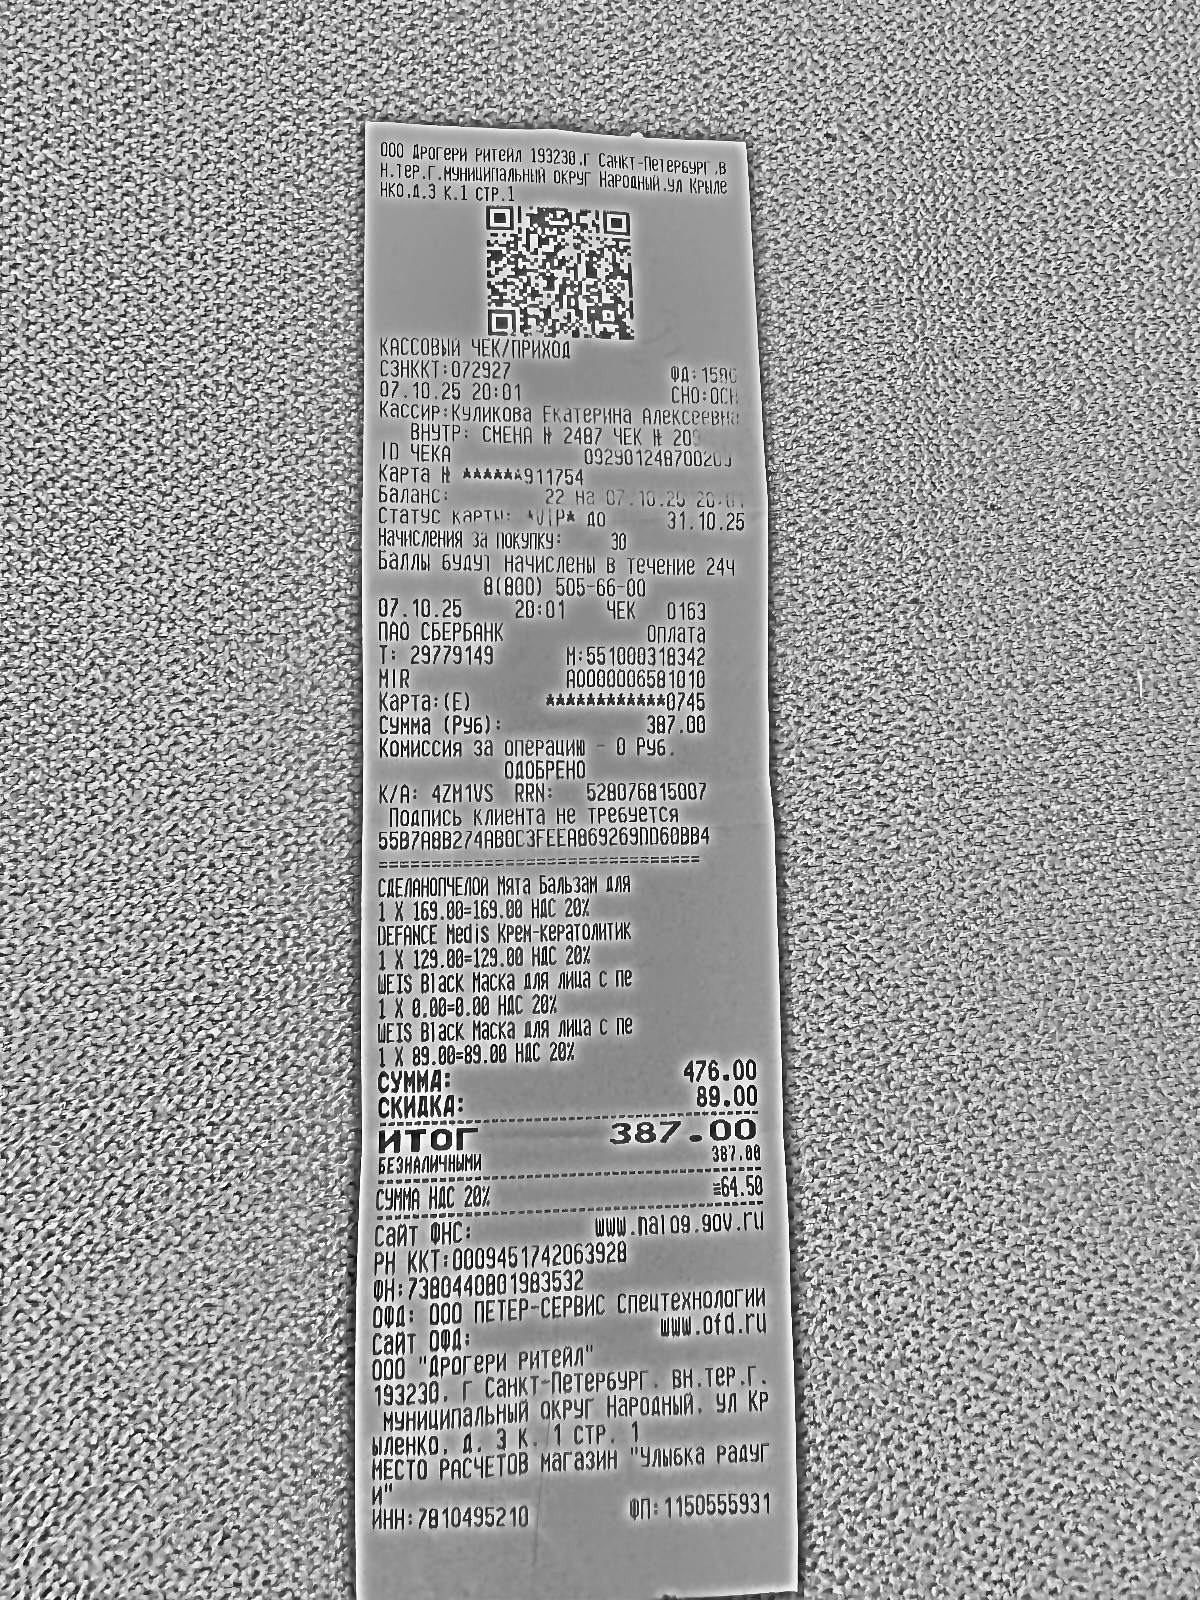
Продавец: ООО "ДРОГЕРИ РИТЕЙЛ"
ИНН: 7810495210
Дата: 07.10.25
Товары: СДЕЛАНОПЧЕЛОЙ Мята Бальзам для; DEFANCE Medis Крем-кератолитик; WEIS Black Маска для лица с пе; WEIS Black Маска для лица с пе
Количество: 1.000; 1.000; 1.000; 1.000
Цена: 169.00; 129.00; 0.00; 89.00
Сумма: 169.00; 129.00; 0.00; 89.00
Итого: 387.00